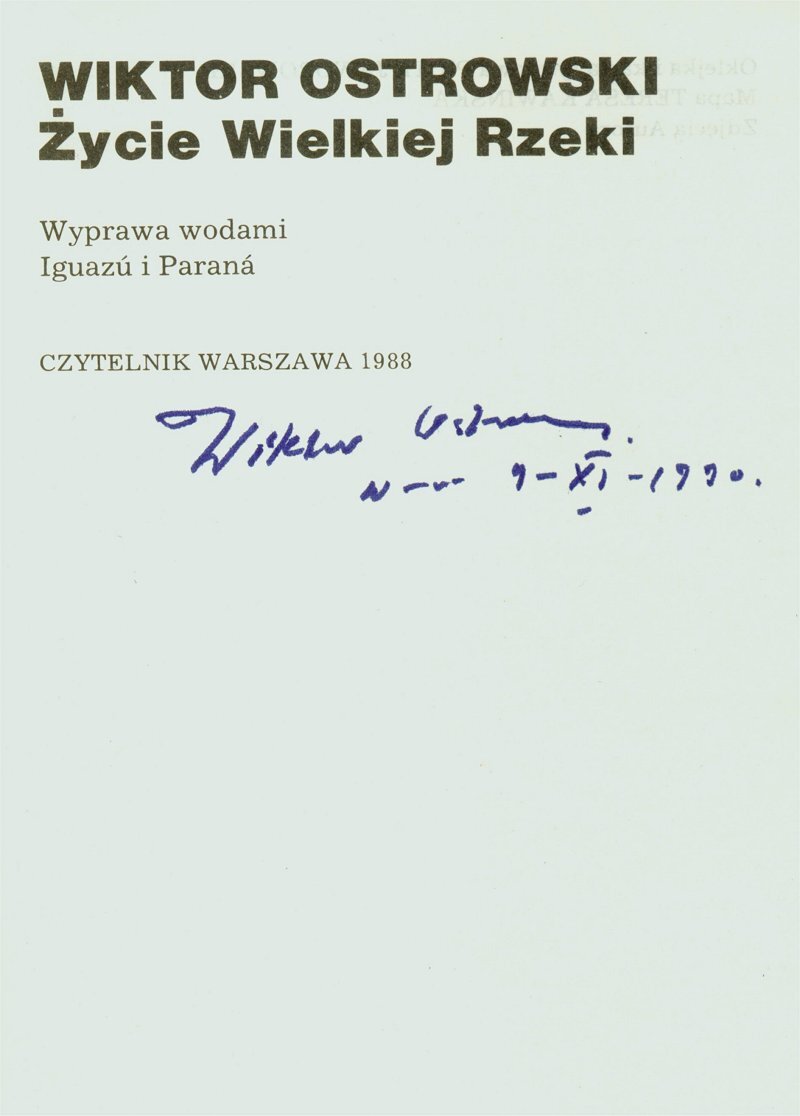
Signature of: wiktor ostrowski